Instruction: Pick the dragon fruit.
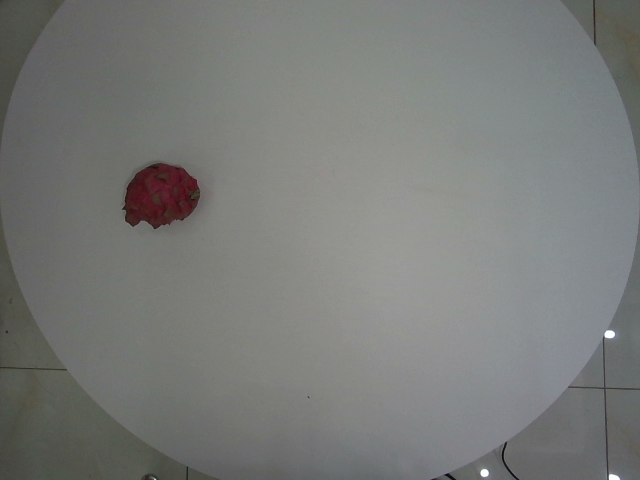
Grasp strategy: vertical